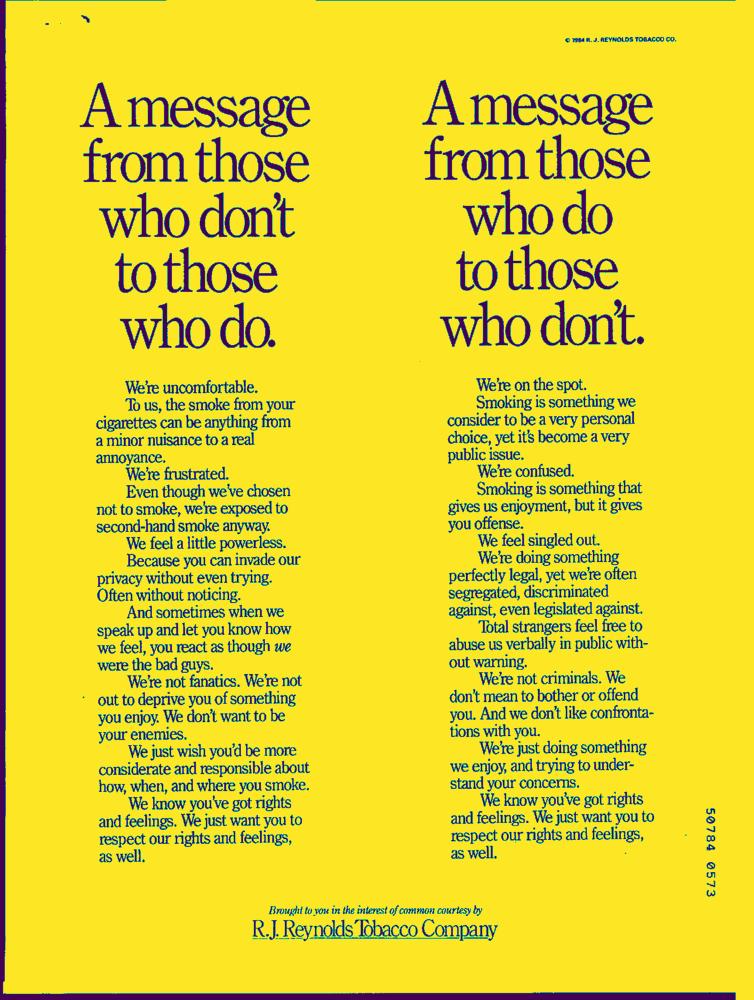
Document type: AD